Question: What appears to be the issue?
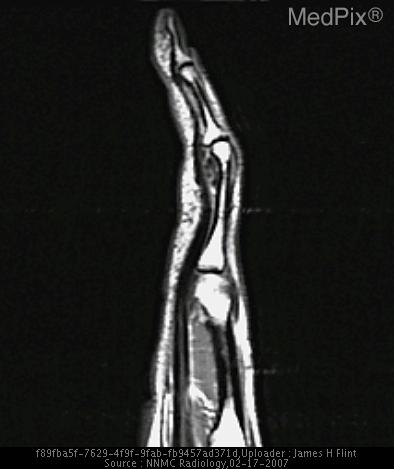
Answer: The findings suggest Plain film examination revealed a 9mm x 5mm focal ossific lesion with a chondroid matrix. The mass was adjacent to the cortical surface of the proximal phalanx and demonstrated saucerization of the underlying bone.

MRI revealed a well demarcated lesion with a predominantly hypointense signal on both T1 and T2 weighted images, relative to skeletal muscle.  A central, linear focus of hyperintense signal was also present on T2 weighted images. The lesion did not communicate with the underlying bone or surrounding soft tissue.. T1 weighted image demonstrates a hypointense lesion between the flexor tendon and the distal portion of the proximal phalanx.. The patient might have a history of This 41 y.o. woman presented to the Orthopedic clinic with a two month history of a painful mass on her left middle finger.  The patient stated that the pain interfered with her work activity; she denied any trauma.

The patient was referred to a hand specialist for definitive treatment.	Examination 1 month later revealed decreased grip strength in addition to the findings of the initial visit..